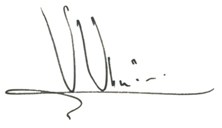
Signature of: prince vladimir of serbia